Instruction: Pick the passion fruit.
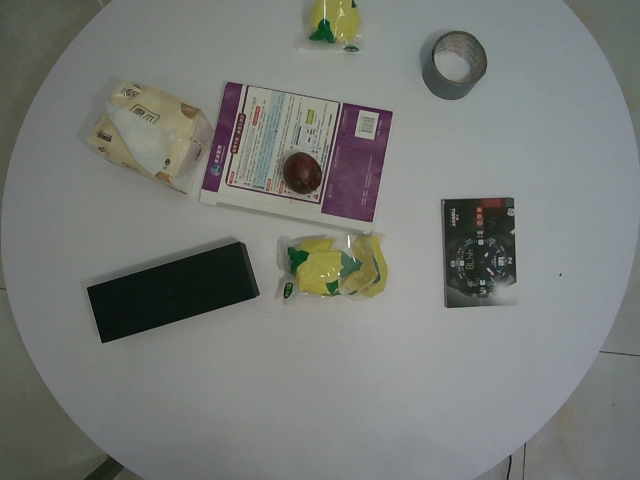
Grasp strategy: vertical